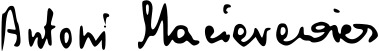
Signature of: q597698